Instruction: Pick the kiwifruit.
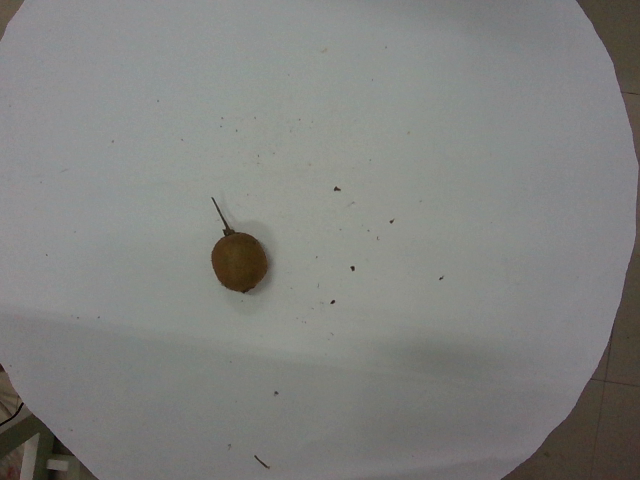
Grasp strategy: vertical